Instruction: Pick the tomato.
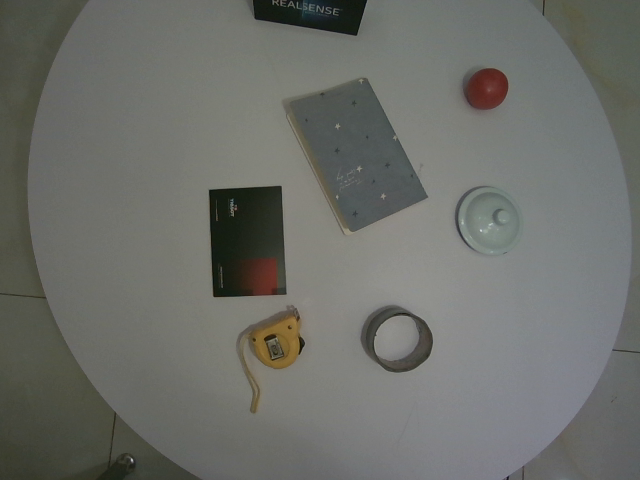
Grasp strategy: vertical